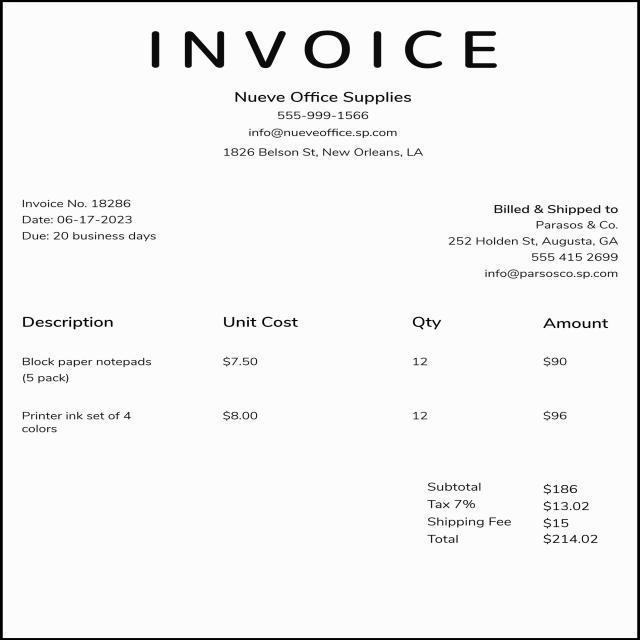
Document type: Invoice